Question: What is the date of the hearing as scheduled in the document?
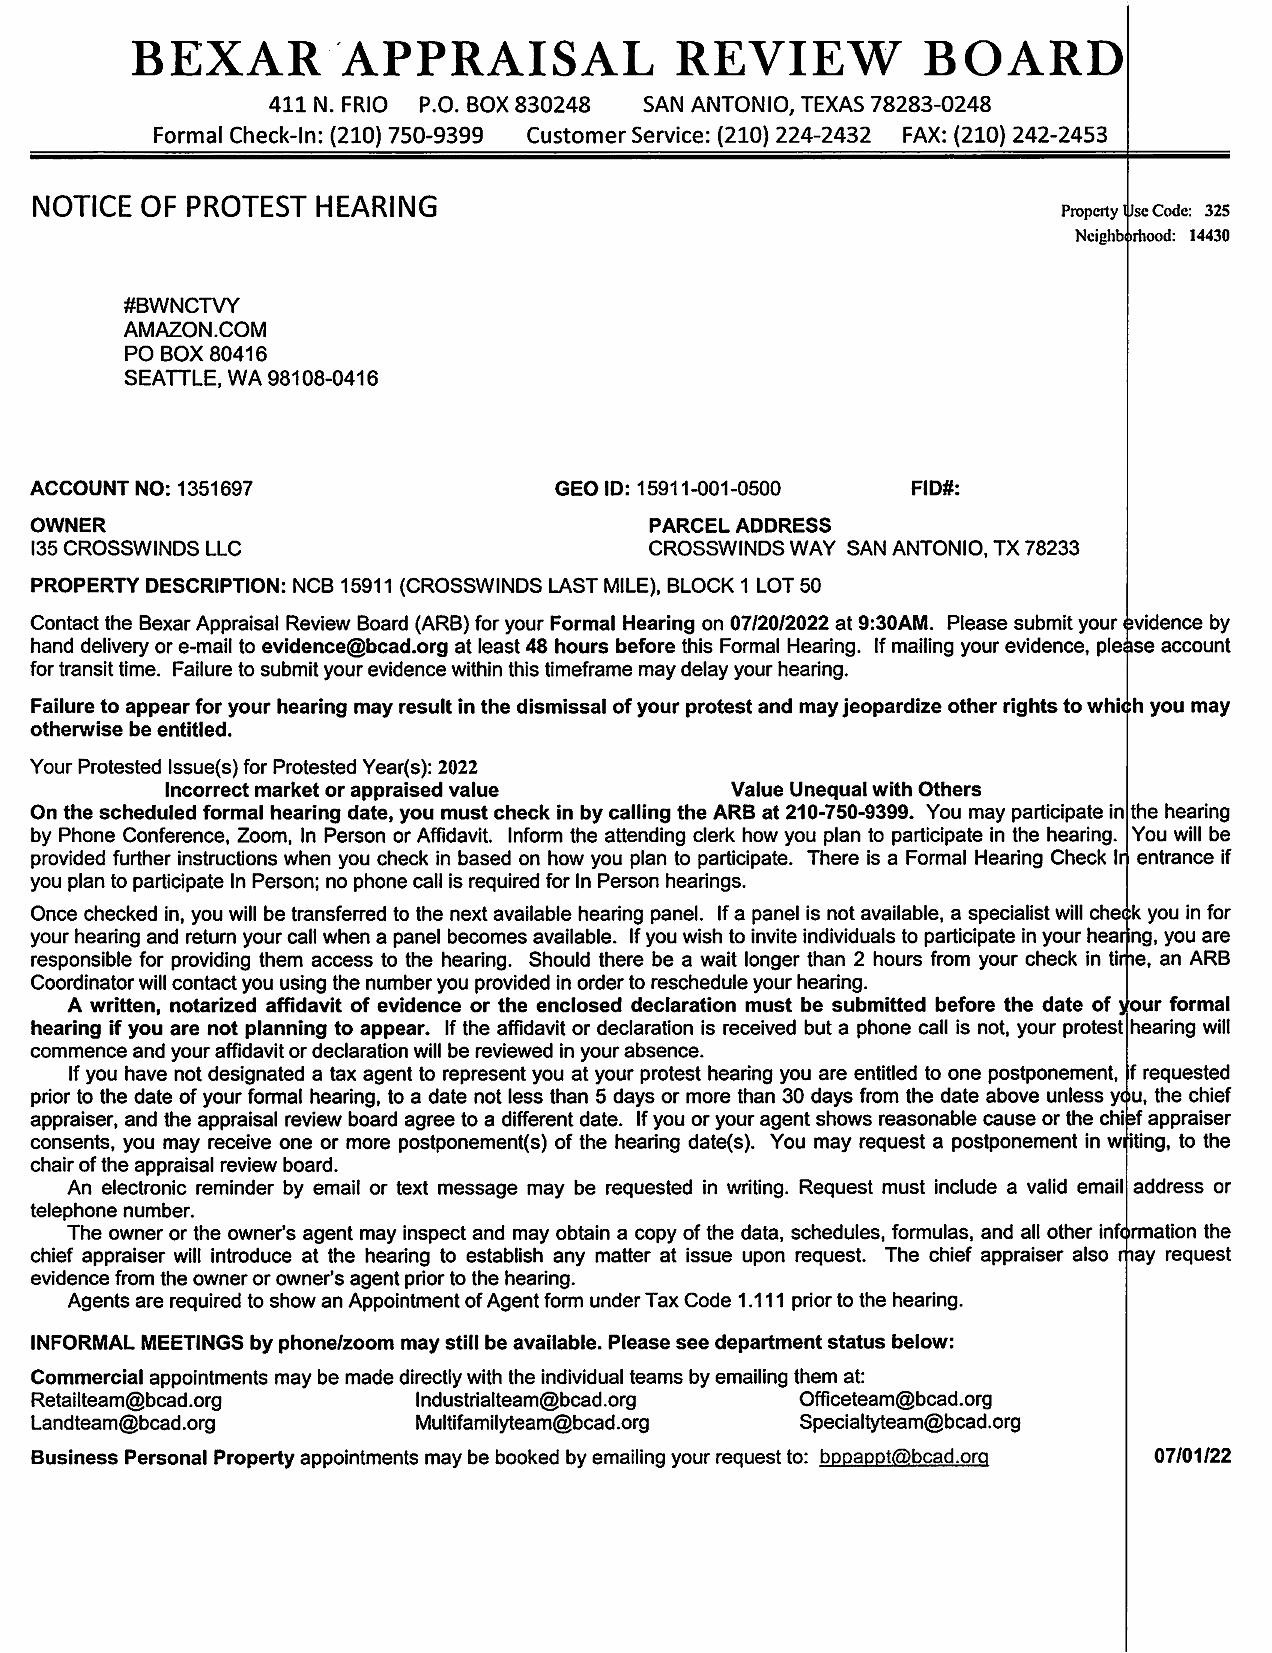
Answer: "07/20/2022 at 9:30AM"